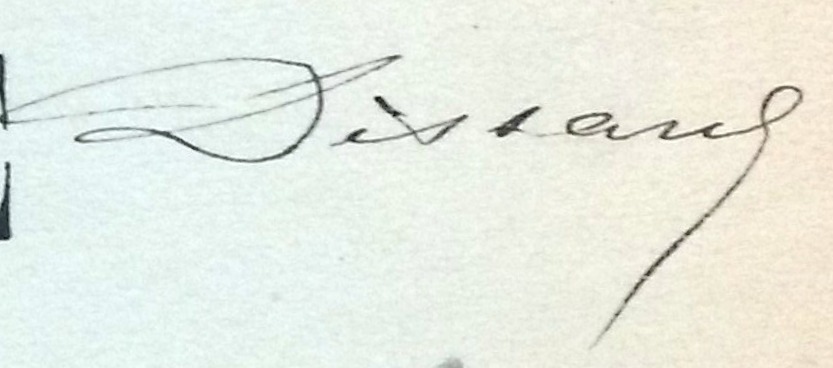
Signature of: pierre joseph dissard